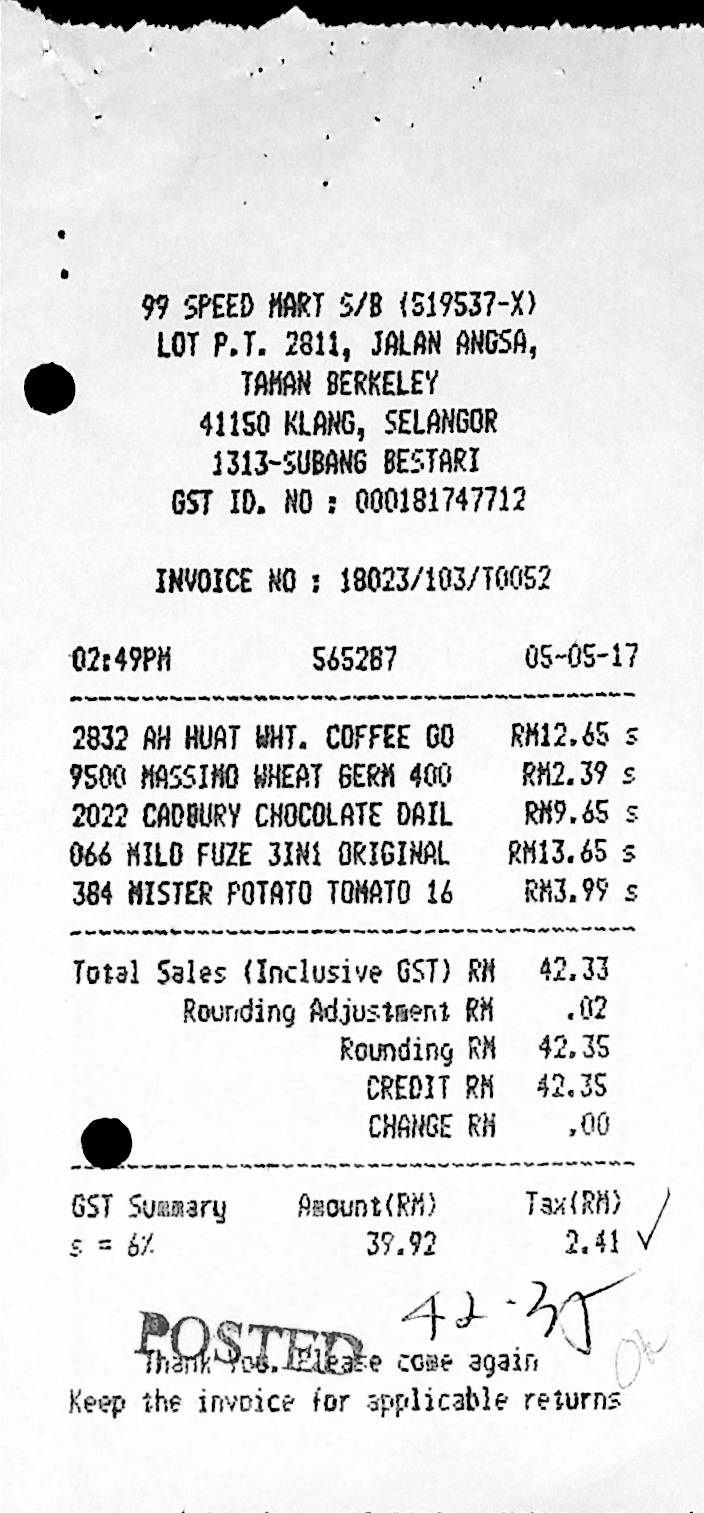
99 SPEED MART S/B (519537-X)
LOT P.T. 2811, JALAN ANGSA,
TAMAN BERKELEY
41150 KLANG, SELANGOR
1313-SUBANG BESTARI
GST ID. NO : 000181747712
INVOICE NO : 18023/103/T0052
02:49PM
565287
05-05-17
2832 AH HUAT WHT. COFFEE GO
9500 MASSIMO WHEAT GERM 400
2022 CADBURY CHOCOLATE DAIL
066 MILD FUZE 3IN1 ORIGINAL
384 MISTER POTATO TOMATO 16
RM12.65 S
RM2.39 S
RM9.65 S
RM13.65 S
RM3.99 S
THANK YOU. PLEASE COME AGAIN
KEEP THE INVOICE FOR APPLICABLE RETURNS
POSTED
2.41
39.92
TOTAL SALES (INCLUSIVE GST) RM
ROUNDING ADJUSTMENT RM
ROUNDING RM
CREDIT RM
CHANGE RM
42.33
.02
42.35
42.35
.00
GST SUMMARY
AMOUNT(RM)
TAX(RM)
S = 6%